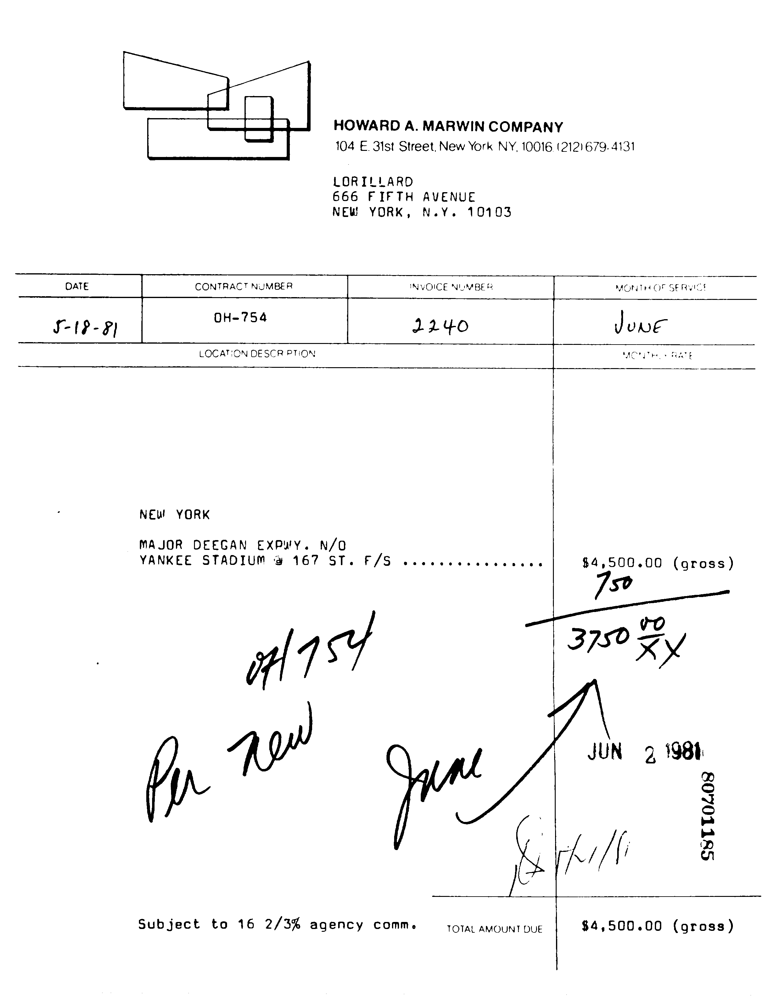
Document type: Invoice